Question: What could the diagnosis suggest?
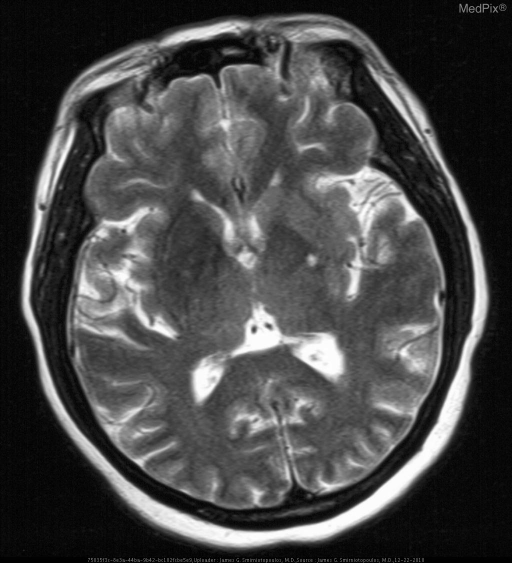
Answer: The possible diagnosis includes •  Cerebral infarction
•  Reperfusion contrast enhancement
•  Hemorrhagic stroke
•  Hypertensive hemorrhage
•  Angioinvasive mycotic hemorrhage.